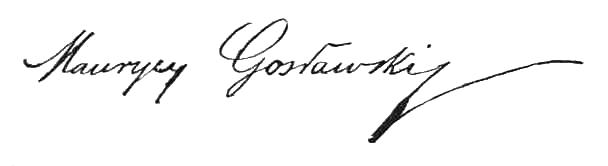
Signature of: maurycy gosławski